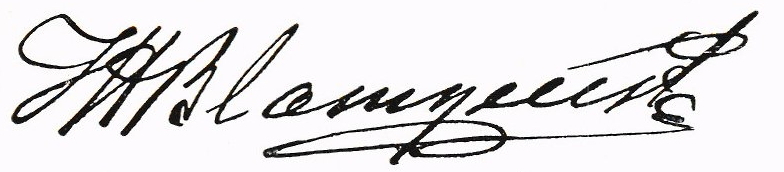
Signature of: herman blomquist